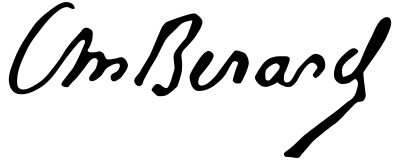
Signature of: maurice bérard